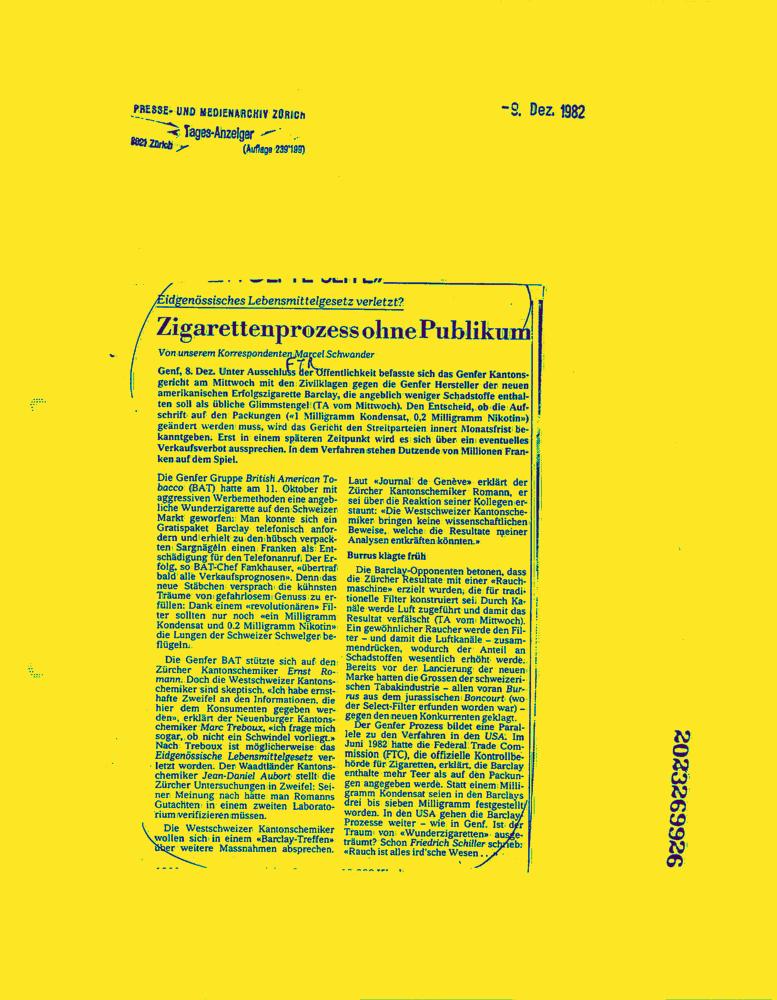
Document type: News-Article